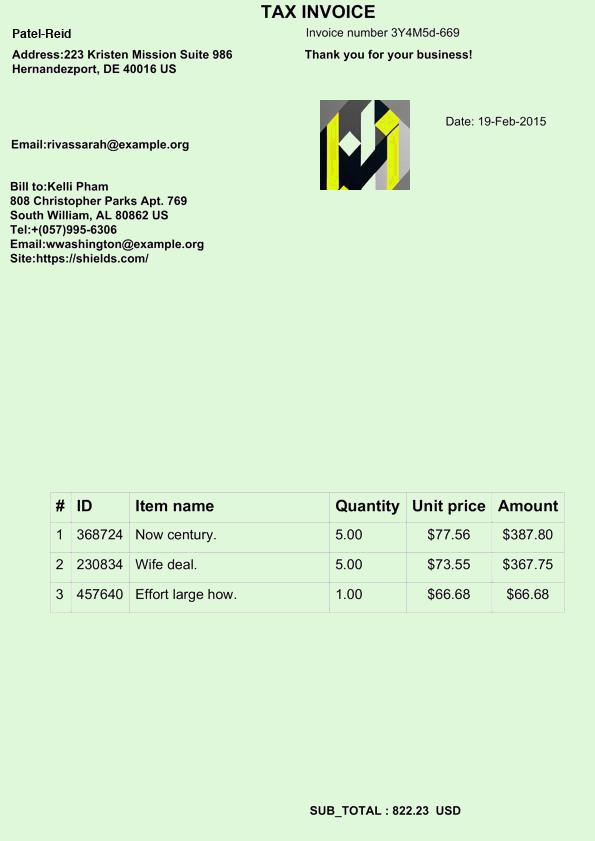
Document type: Invoice